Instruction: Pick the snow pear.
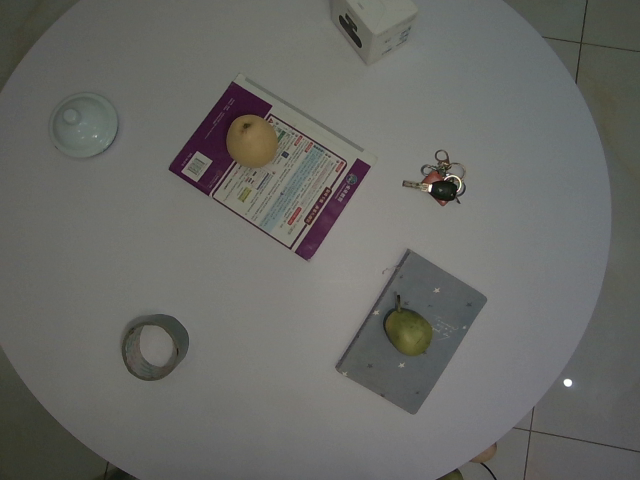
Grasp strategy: vertical